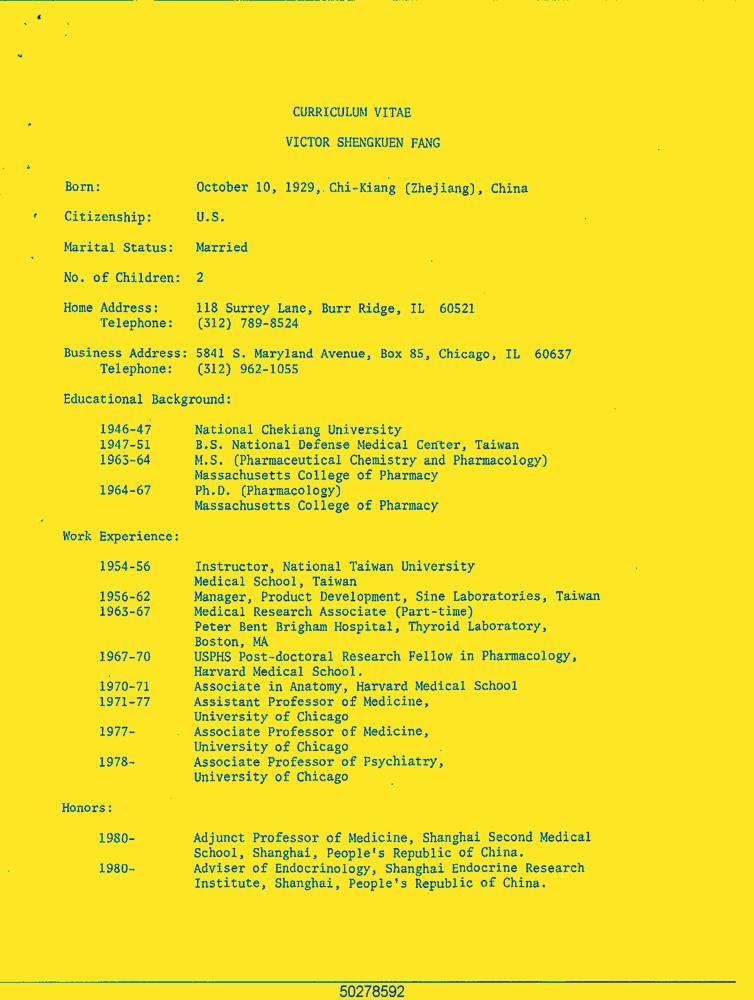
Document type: Resume-Doc